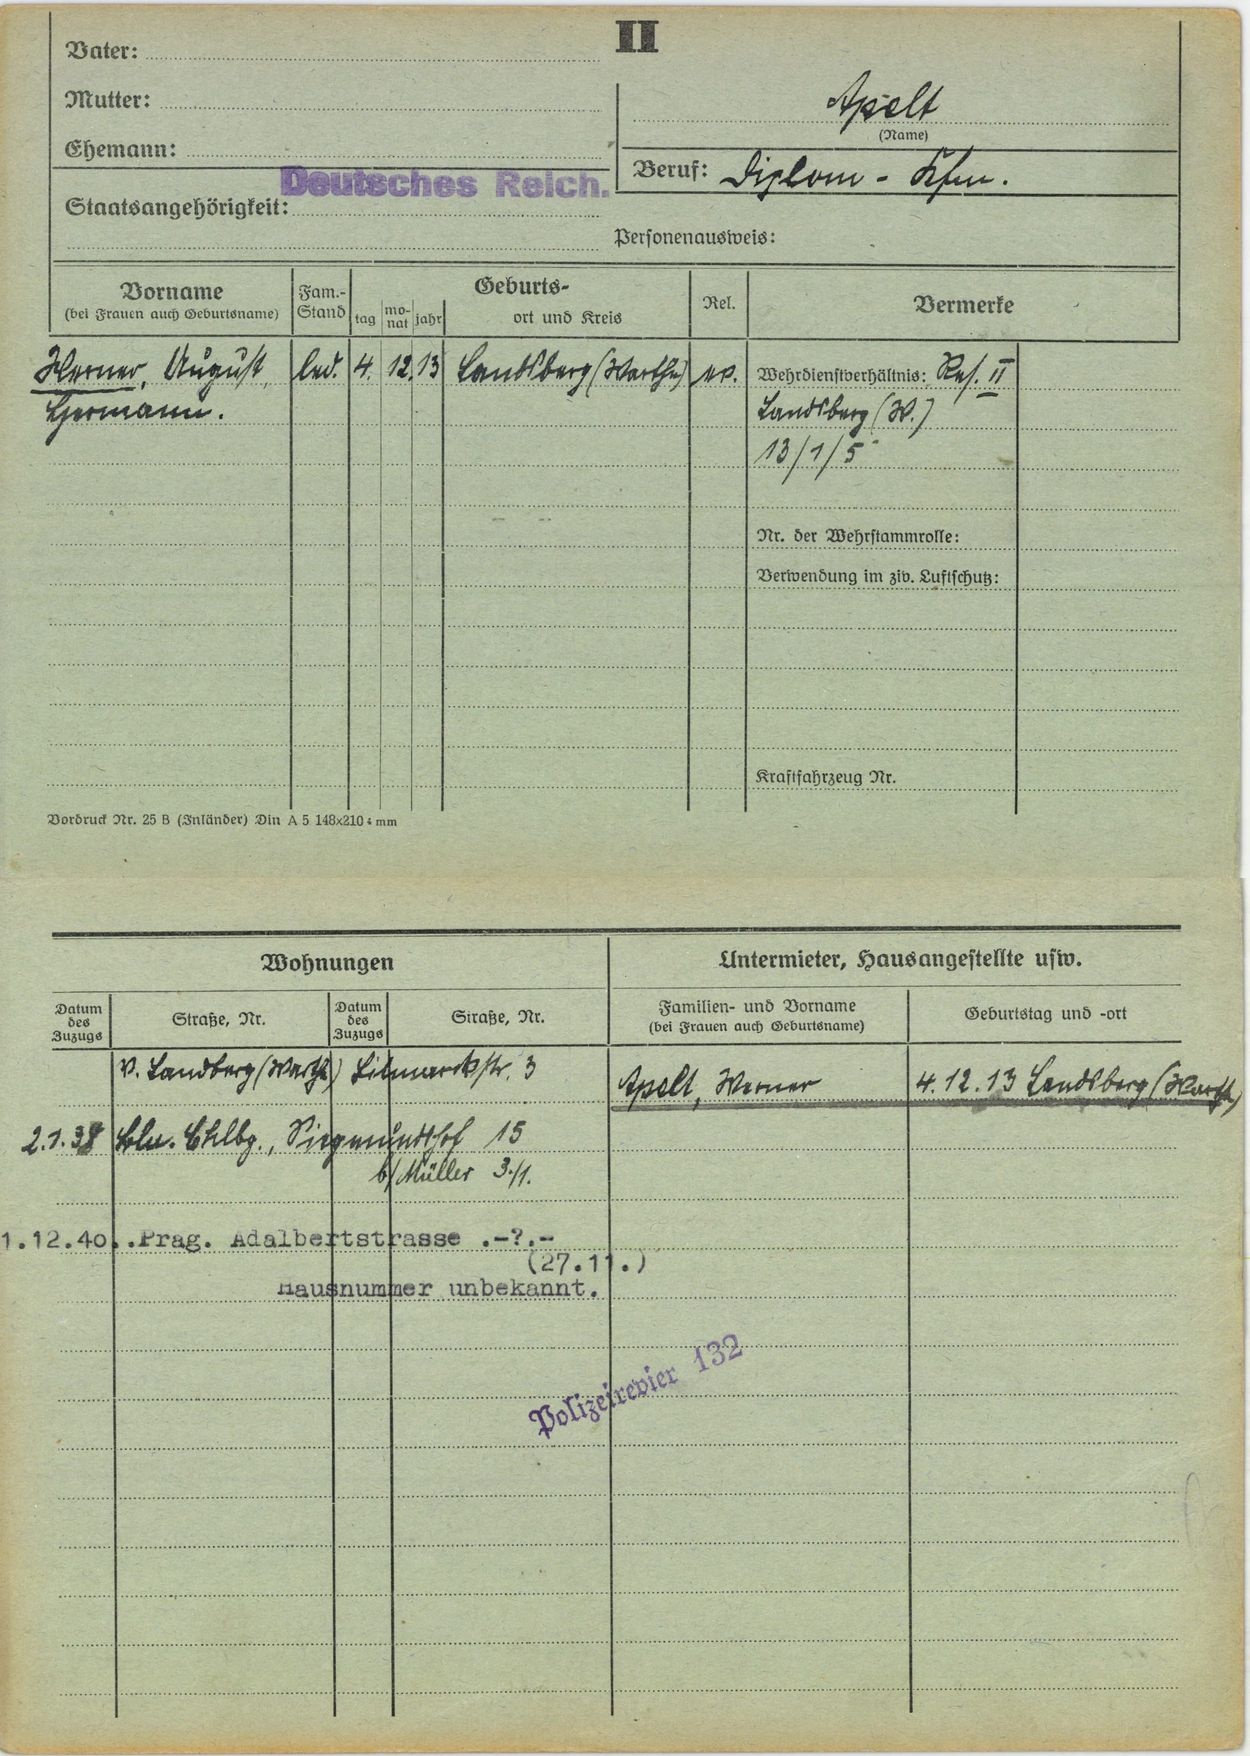
Apelt